Question: What is the assessed value of the property as noted in the document?
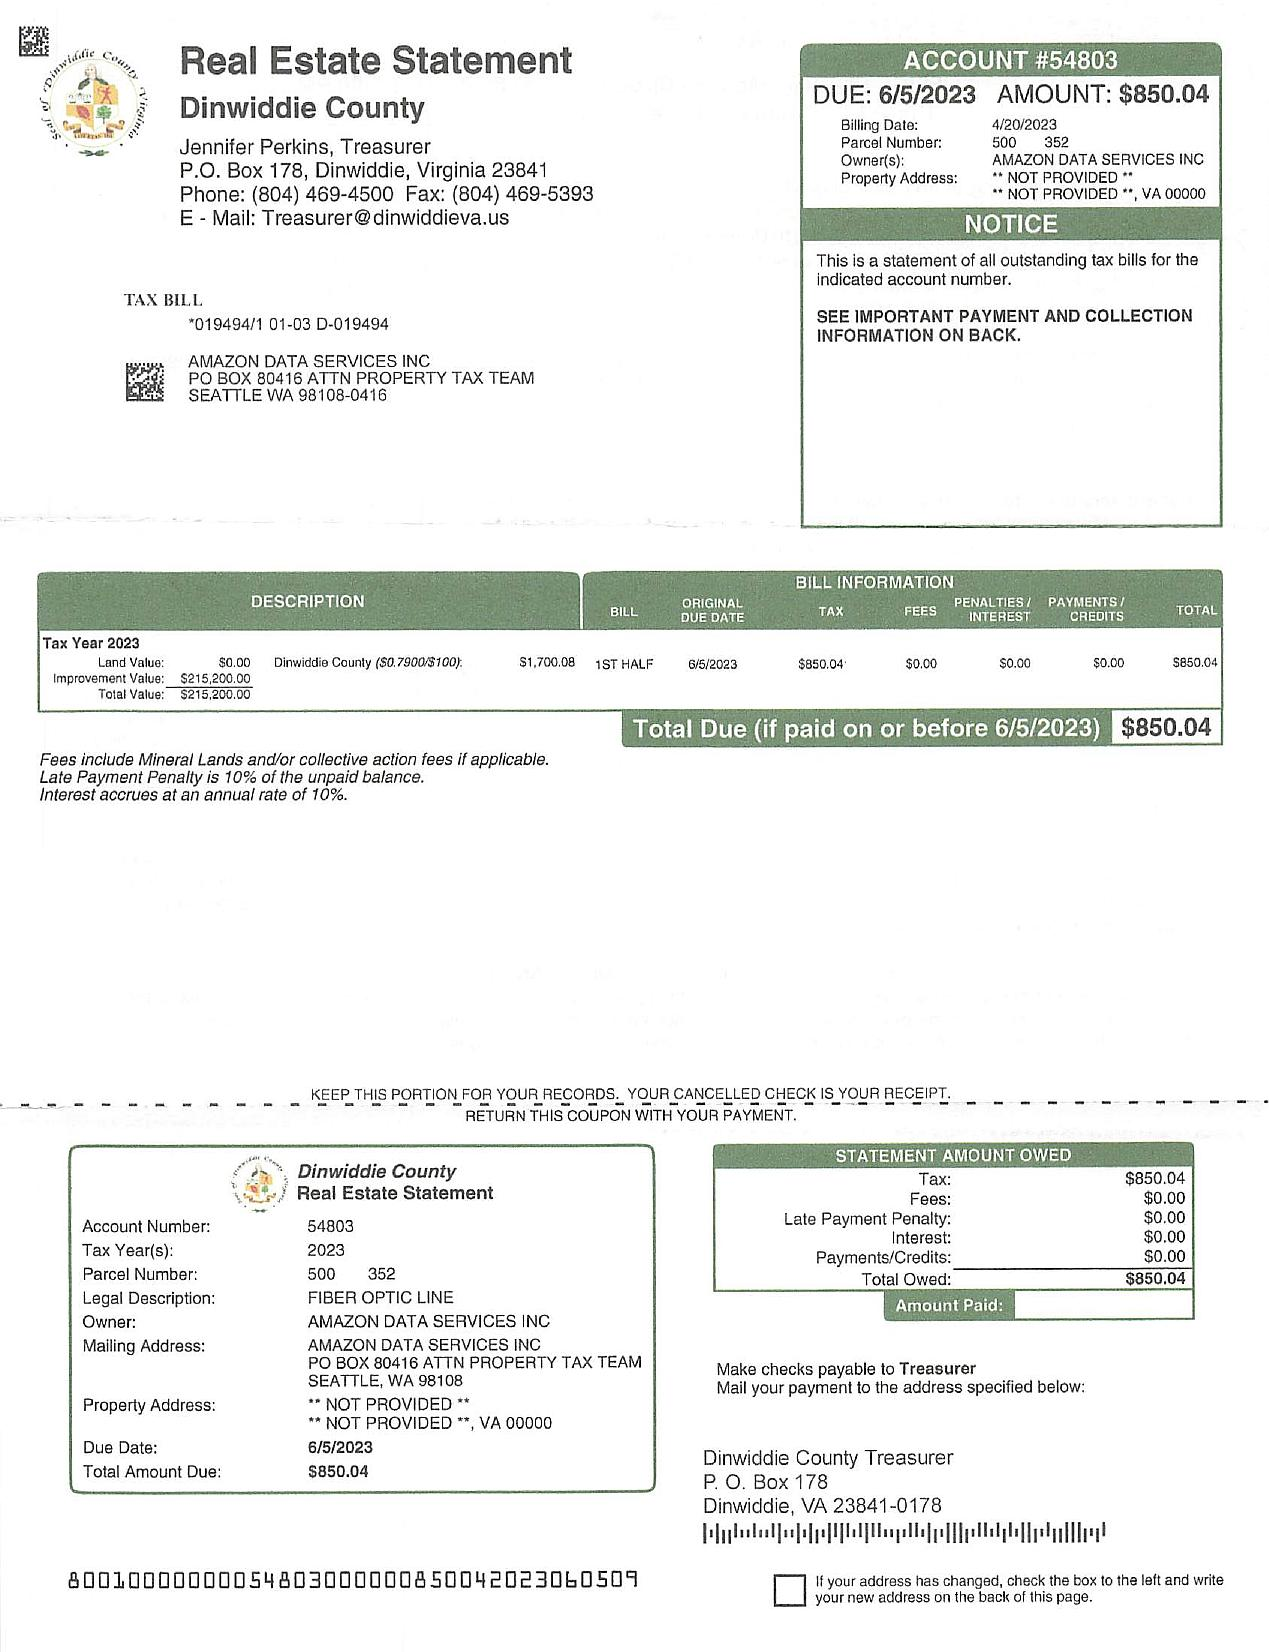
Answer: "$215,200.00 "